Question: Explain the disease:
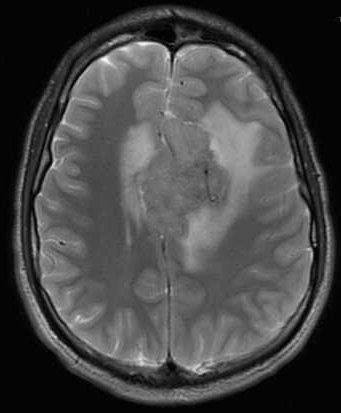
Answer: The disease is discussed as: The most common extraaxial neoplasm of the brain, meningiomas, often affect middle-aged women.  They account for 15-20% of all primary brain tumors. They are most commonly found in the parasagittal dura, convexities, sphenoid wing, cerebellopontine angle cistern, and olfactory groove.  Up to 90% are supratentorial, and 1% occur outside the CNS (presumably due to arachnoid rests).  Less than 10% cause symptoms, with the majority discovered incidentally or at autopsy or on brain imaging.

On CT, they are typically hyperdense, with up to 20% demonstrating calcification.  On MR, they are typically well-circumscribed and iso- to hypointense on T1, iso- to hyperintense on T2, and strongly enhancing.  A dural tail is seen in up to 72%, which is thought to represent a neoplastic infiltration or a reactive fibrovascular proliferation of the meninges.  This finding is suggestive but not specific, however.  Similarly, a distinct cleft of arachnoid with trapped CSF and vessels is common.  Meningiomas typically take one of two forms, either “globose” (spherical) or “en plaque” (flat).

Meningiomas may encase and narrow vessels, and incite a varying amount of edema, depending on location (cerebral cortical lesions have more edema, basal cisterns – less).  Bony changes may be hyperostotic or osteolytic, mimicking Paget’s or fibrous dysplasia.  On angiography, the “in-law” sign has been described (coming early and staying late) with an early blush and delayed washout.  Due to their vascularity, preoperative embolization can be performed (particularly at the skull base, where the lesions may be unresectable).

Malignant meningiomas, a rare variant, demonstrate rapid growth or intraparenchymal invasion.  These are associated with a higher rate of recurrence – 75%, versus a recurrence rate of 3-7% for benign meningiomas.